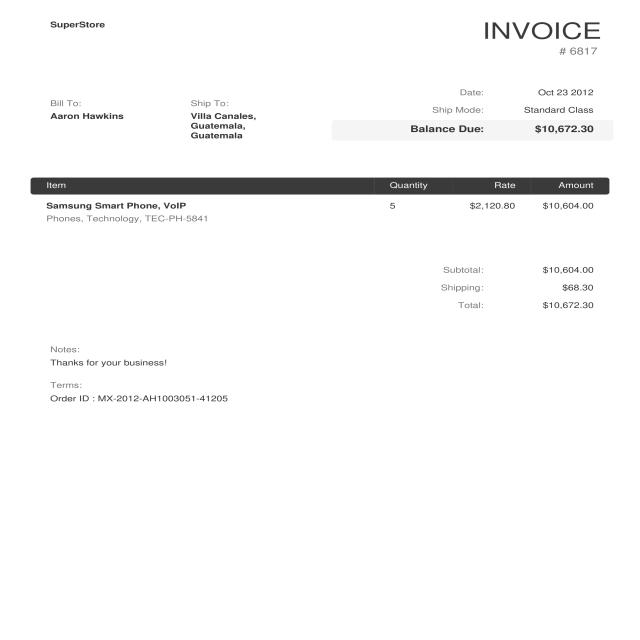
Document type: Invoice